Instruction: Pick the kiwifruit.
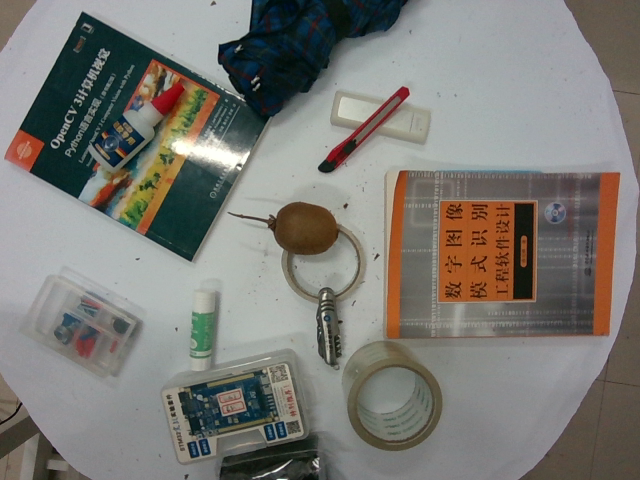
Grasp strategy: vertical